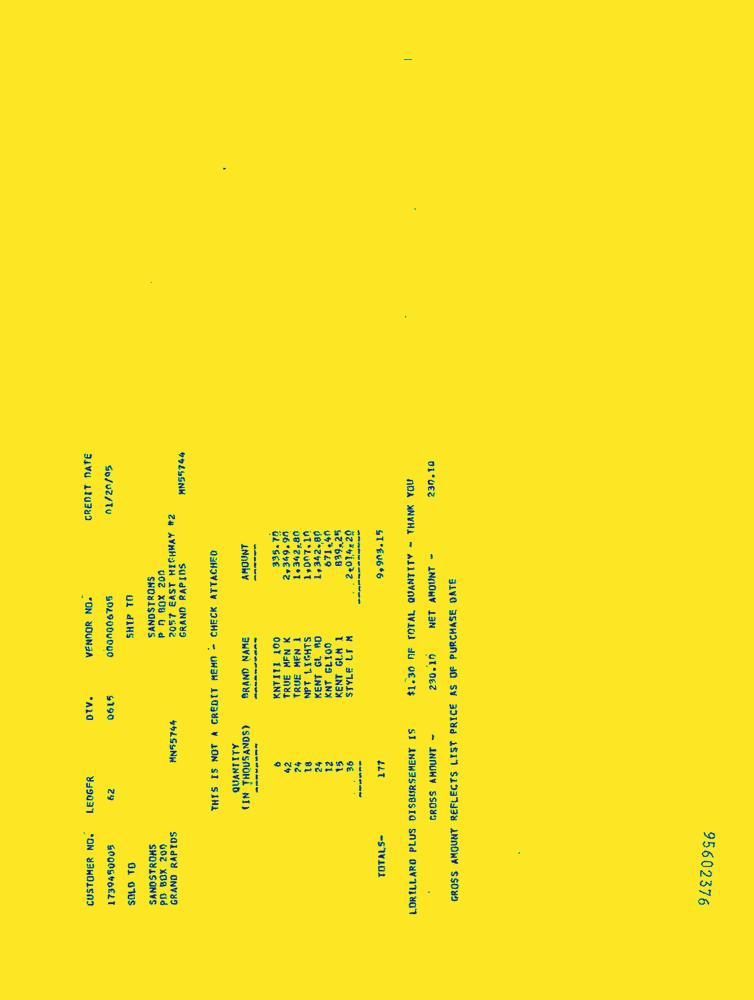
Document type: Invoice-Doc